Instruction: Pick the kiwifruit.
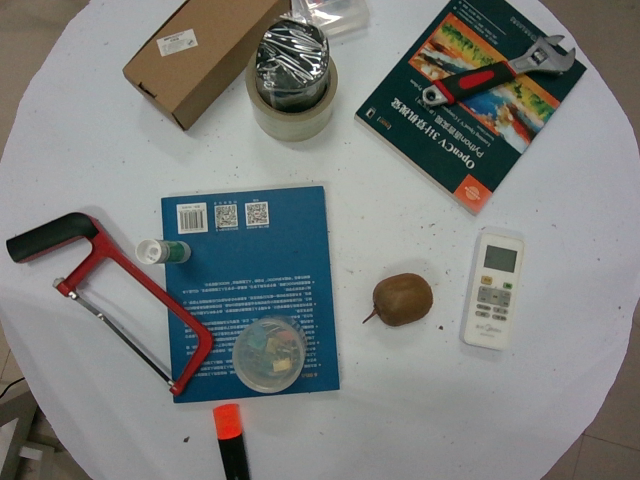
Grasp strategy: vertical